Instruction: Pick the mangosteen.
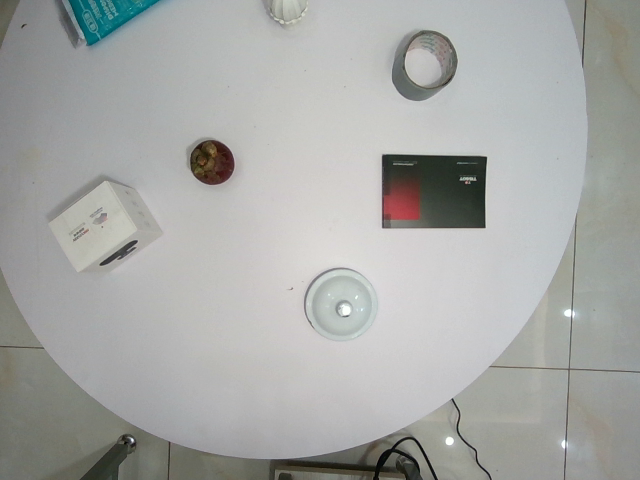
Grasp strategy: vertical